Question: Explain the disease:
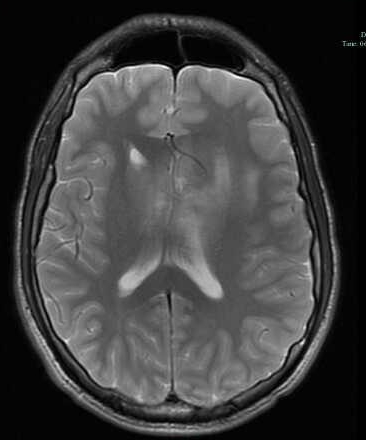
Answer: The disease is discussed as: The most common extraaxial neoplasm of the brain, meningiomas, often affect middle-aged women.  They account for 15-20% of all primary brain tumors. They are most commonly found in the parasagittal dura, convexities, sphenoid wing, cerebellopontine angle cistern, and olfactory groove.  Up to 90% are supratentorial, and 1% occur outside the CNS (presumably due to arachnoid rests).  Less than 10% cause symptoms, with the majority discovered incidentally or at autopsy or on brain imaging.

On CT, they are typically hyperdense, with up to 20% demonstrating calcification.  On MR, they are typically well-circumscribed and iso- to hypointense on T1, iso- to hyperintense on T2, and strongly enhancing.  A dural tail is seen in up to 72%, which is thought to represent a neoplastic infiltration or a reactive fibrovascular proliferation of the meninges.  This finding is suggestive but not specific, however.  Similarly, a distinct cleft of arachnoid with trapped CSF and vessels is common.  Meningiomas typically take one of two forms, either “globose” (spherical) or “en plaque” (flat).

Meningiomas may encase and narrow vessels, and incite a varying amount of edema, depending on location (cerebral cortical lesions have more edema, basal cisterns – less).  Bony changes may be hyperostotic or osteolytic, mimicking Paget’s or fibrous dysplasia.  On angiography, the “in-law” sign has been described (coming early and staying late) with an early blush and delayed washout.  Due to their vascularity, preoperative embolization can be performed (particularly at the skull base, where the lesions may be unresectable).

Malignant meningiomas, a rare variant, demonstrate rapid growth or intraparenchymal invasion.  These are associated with a higher rate of recurrence – 75%, versus a recurrence rate of 3-7% for benign meningiomas.